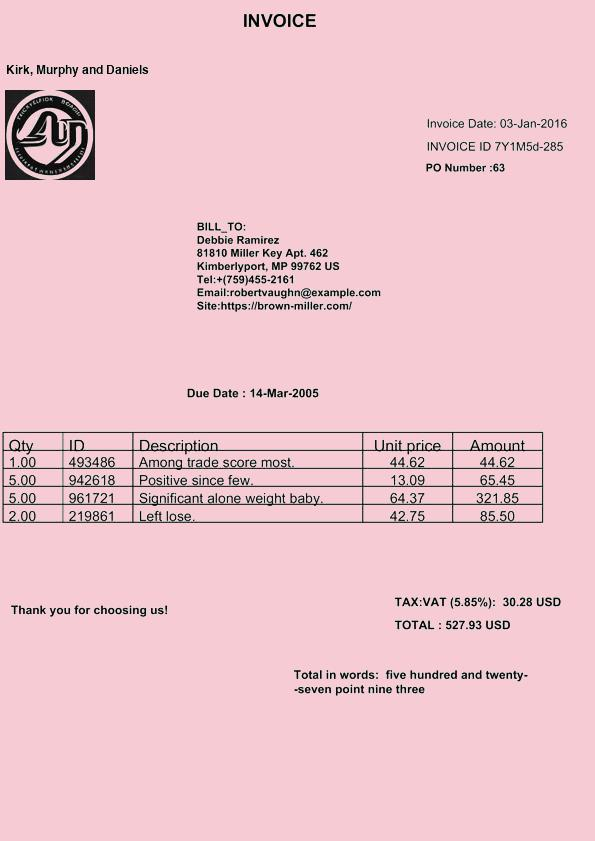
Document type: Invoice